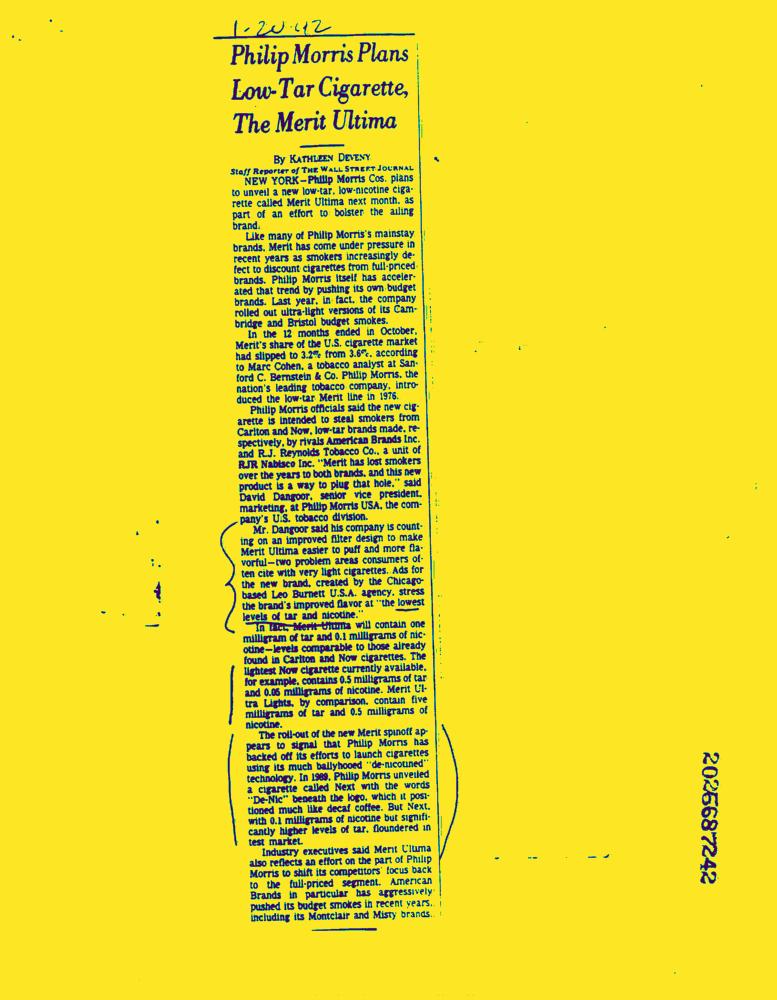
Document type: News-Article